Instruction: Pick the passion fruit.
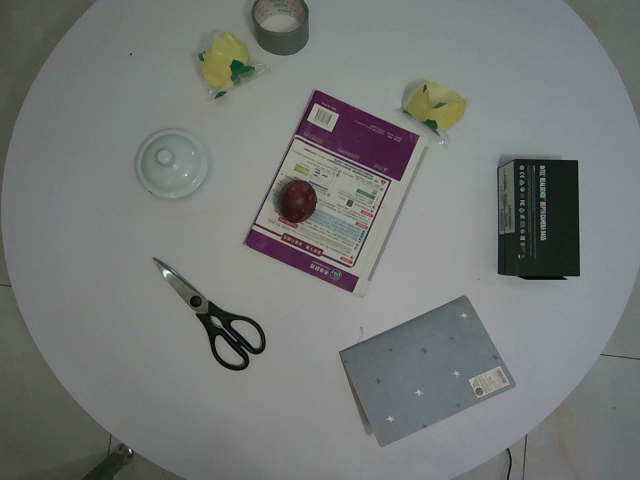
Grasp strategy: vertical